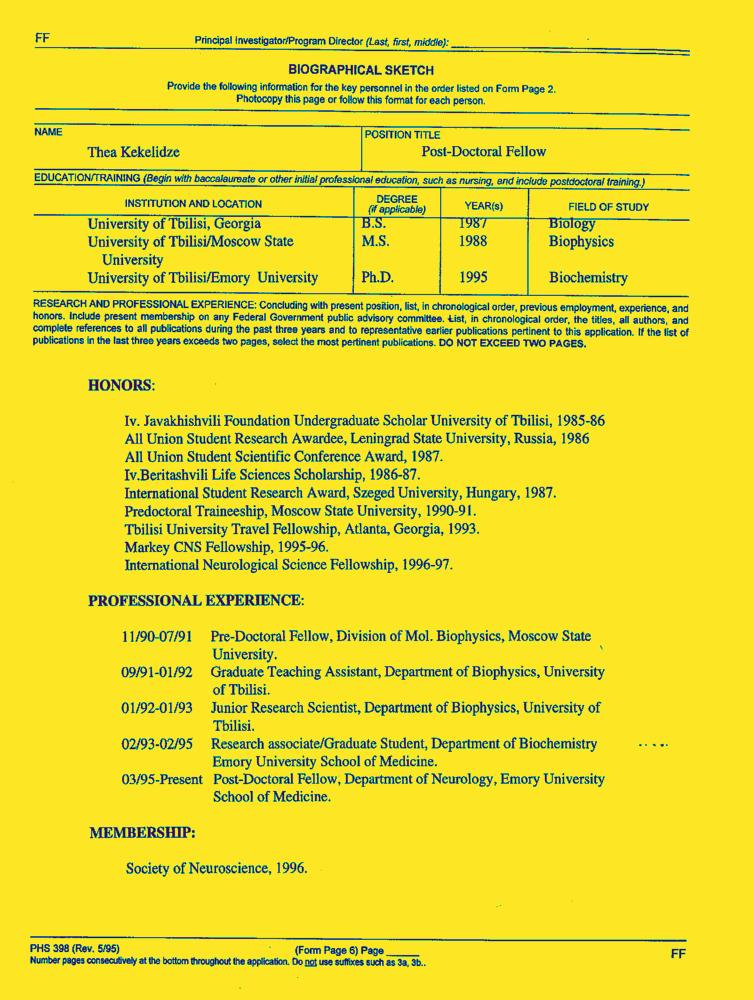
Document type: Resume-Doc